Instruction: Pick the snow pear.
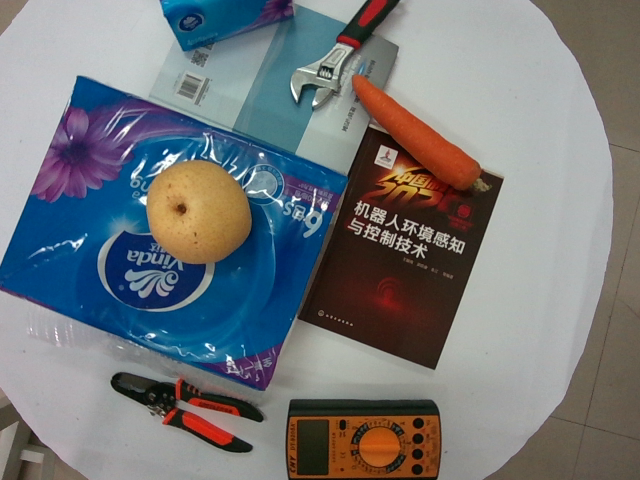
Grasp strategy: vertical